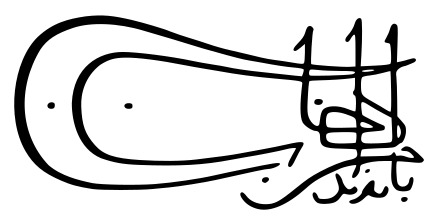
Signature of: bayezid i